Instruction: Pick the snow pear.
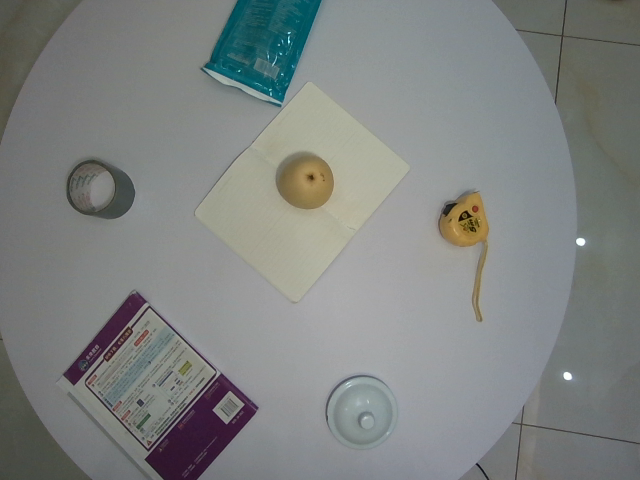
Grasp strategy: vertical